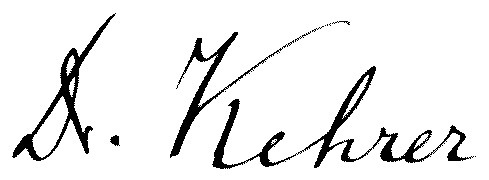
Signature of: ferdinand adolf kehrer